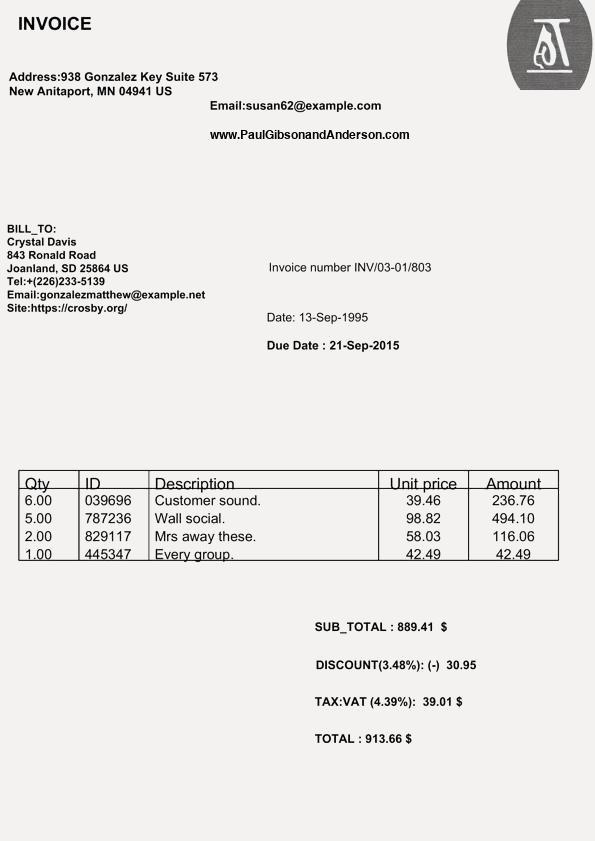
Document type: Invoice